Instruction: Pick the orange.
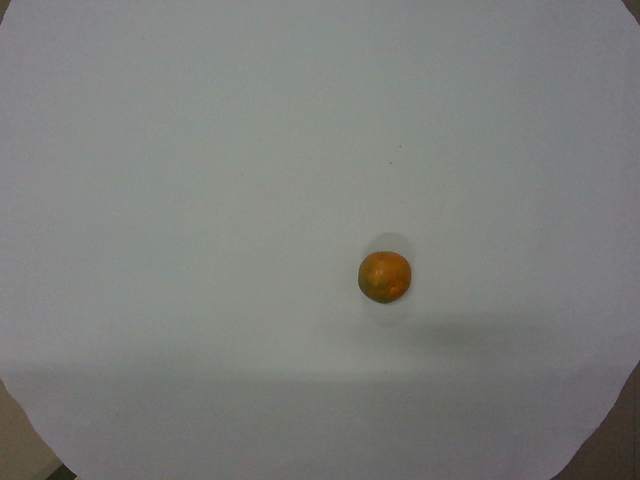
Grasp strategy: vertical